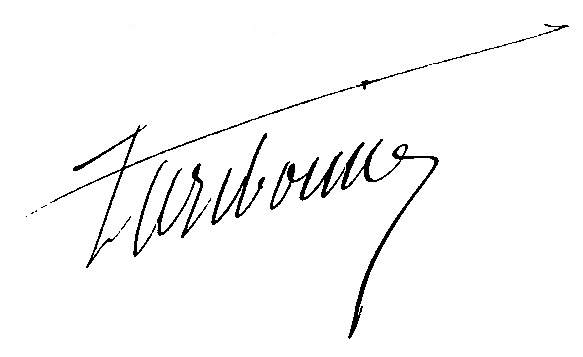
Signature of: ferdinand baston de la riboisière